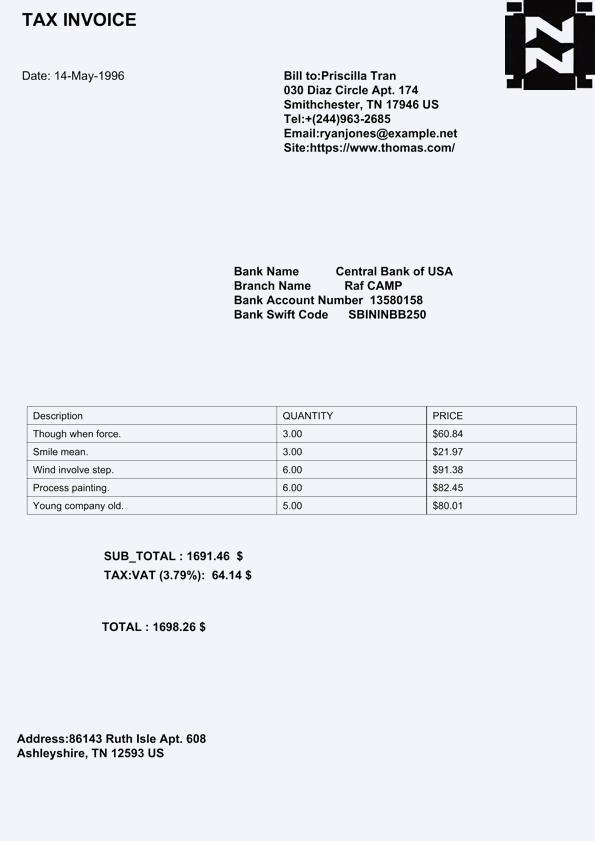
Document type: Invoice